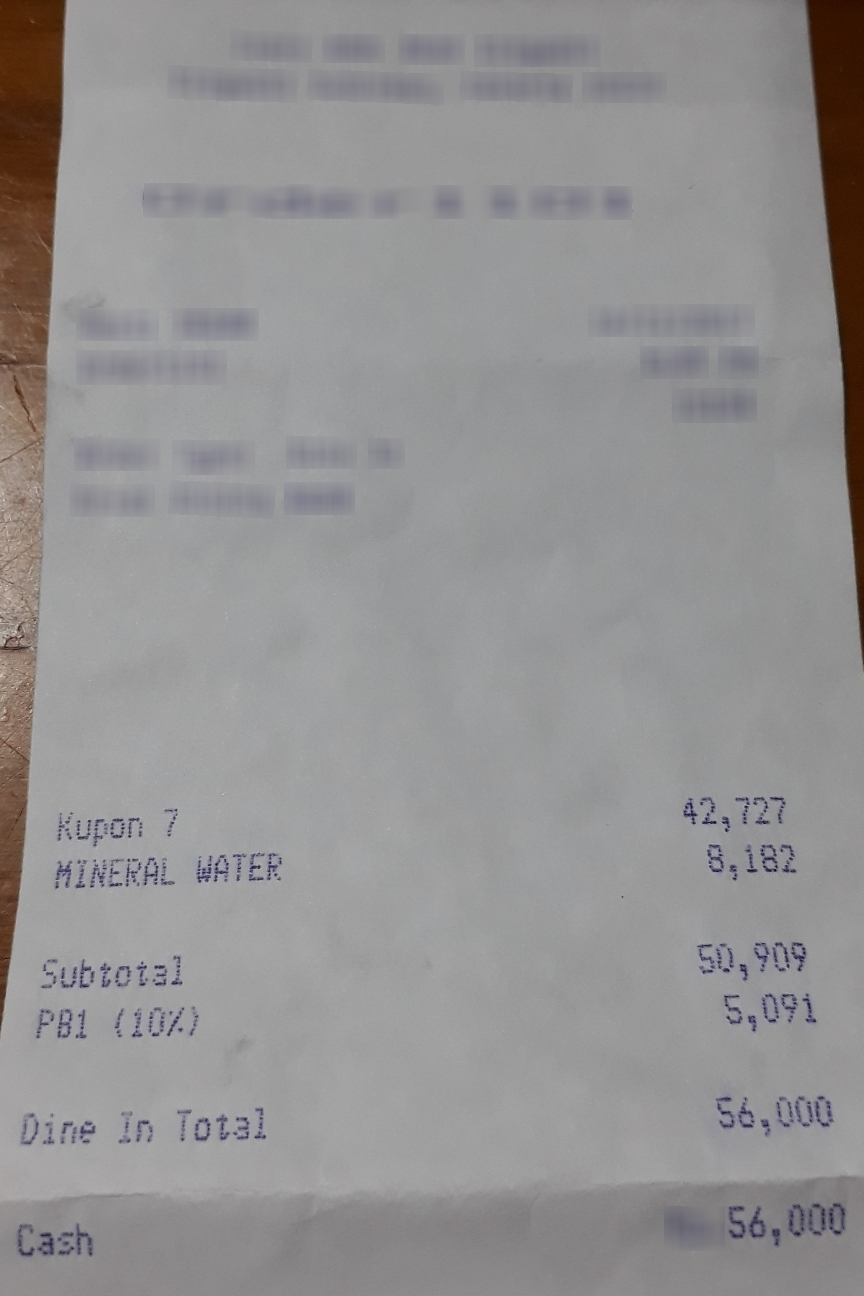
Number of items: 2
Subtotal: 50,909
Tax: 5,091
Total: 56,000
OCR text regions:
text: Kupon
text: 7
text: 42,727
text: MINERAL
text: WATER
text: 8,182
text: Subtotal
text: 50,909
text: PB1
text: (10%)
text: 5,091
text: Dine
text: In
text: Total
text: 56,000
text: Cash
text: 56,000